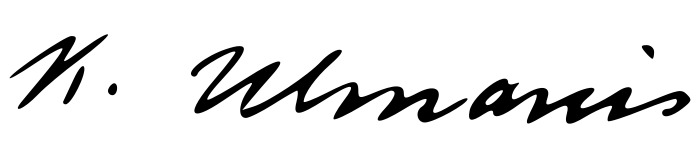
Signature of: kārlis ulmanis